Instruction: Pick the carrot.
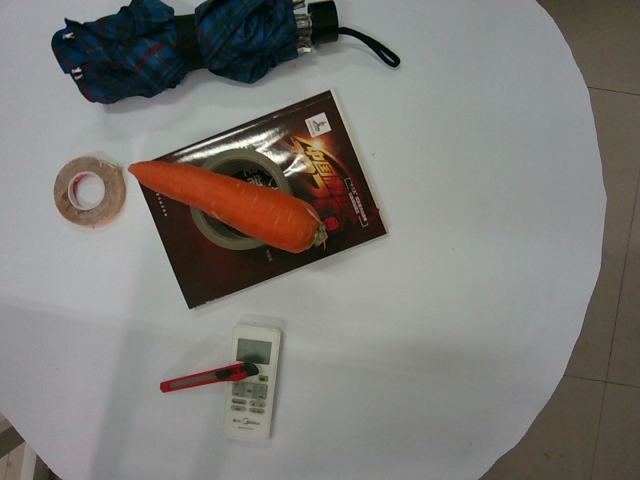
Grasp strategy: vertical